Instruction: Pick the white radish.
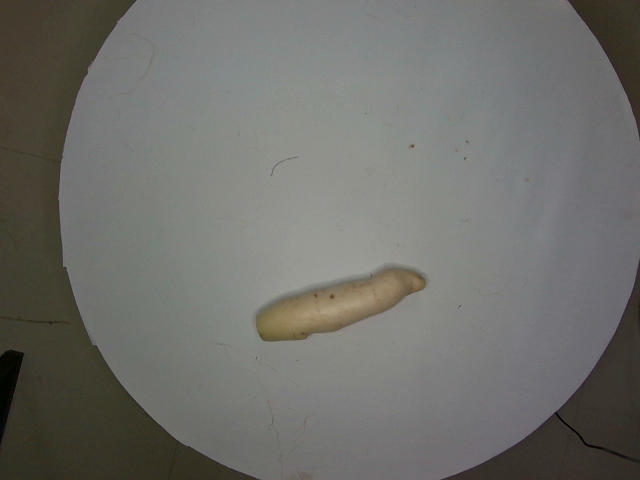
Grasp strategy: vertical